Question: How is the history relevant to the case?
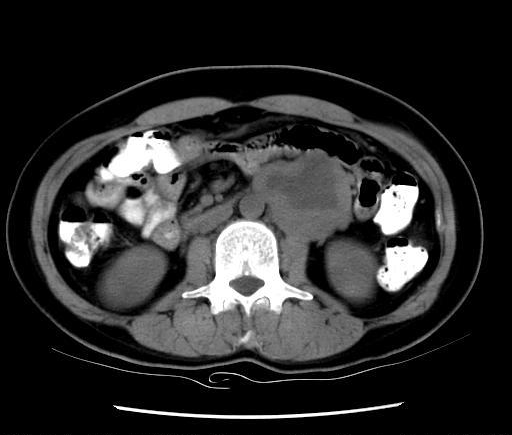
Answer: The patient's history of Hypertension, occ palpations, heat intolerance is key in understanding the case.